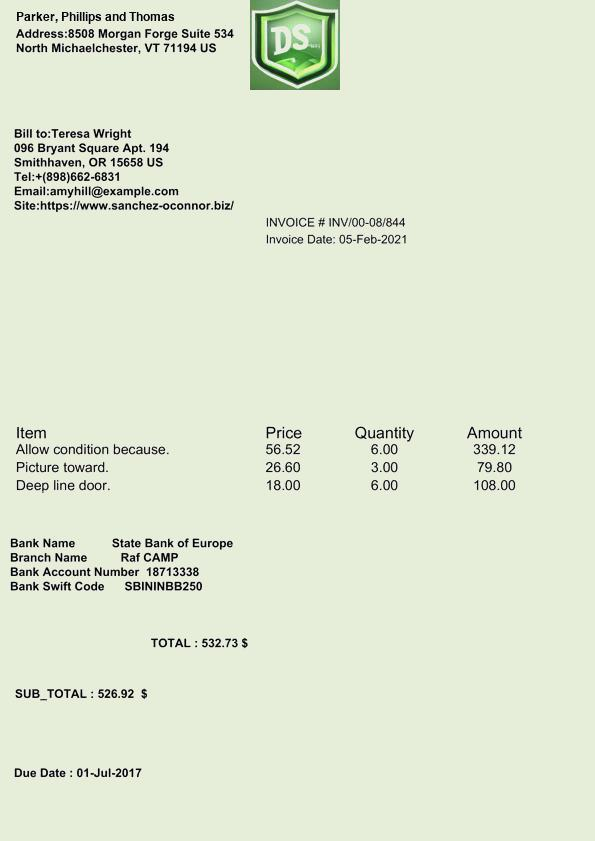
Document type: Invoice